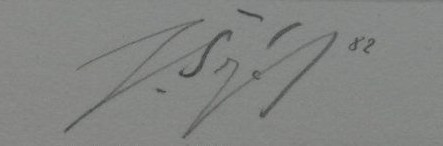
Signature of: jaroslav šerých